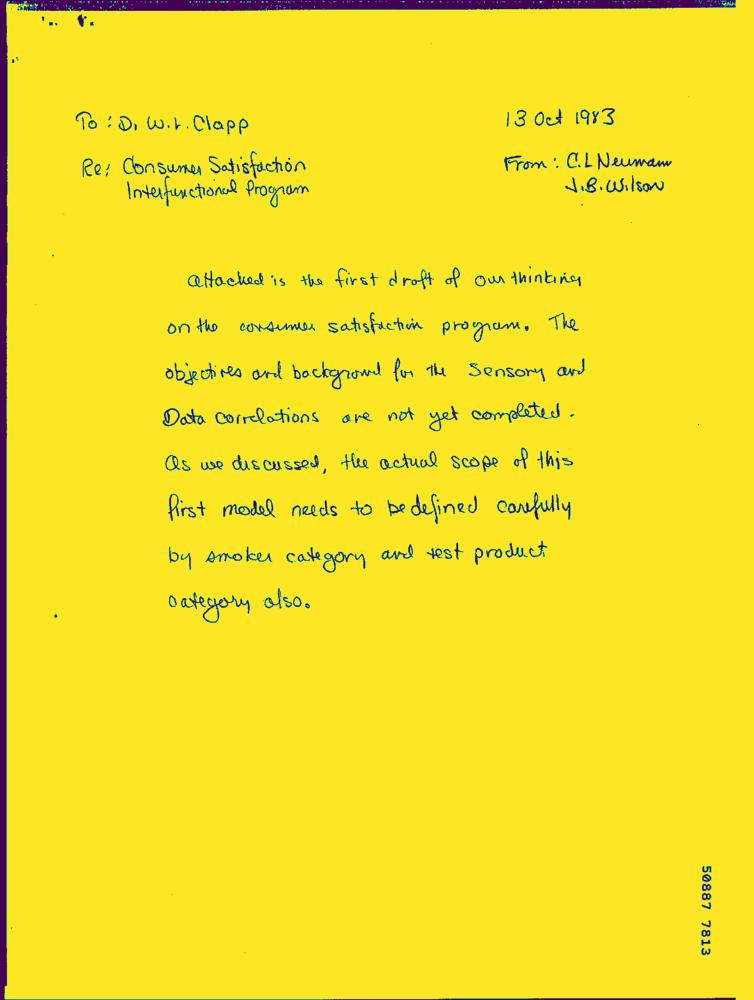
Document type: Hand-Written